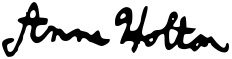
Signature of: anne holton